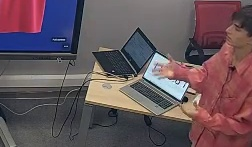
Транскрипция: The one the first group is pink the second group is blue And you should I will give you 18 18 pieces of paper and you should make three sentences with all the characters
Категория: Коммуникативные модальности
Подкатегория: Невербальное; Паравербальное
Описание действия: Педагог организует учебный группы для нового задания, жестами указывая кто с кем работает, тон голоса высокий, делает паузы между пояснениями
Контекст и комментарии: 1. Контекст ДО: ученики изучили новую конструкцию и перешли к следующему заданию. 2. Реакция ПОСЛЕ: ученики внимательно следят за действиями учителя, сразу объединяясь в группы по его указаниям. 3. Педагогический смысл: действие эффективно, так как педагог использует мультимодальную подачу инструкции - жесты визуально конкретизируют распределение (кто с кем), снижая неопределённость и когнитивную нагрузку при восприятии устной информации (Mayer, Cognitive Theory of Multimedia Learning), а высокий тон голоса и чёткие паузы выделяют смысловые блоки, усиливая воспринимаемую важность инструкции.